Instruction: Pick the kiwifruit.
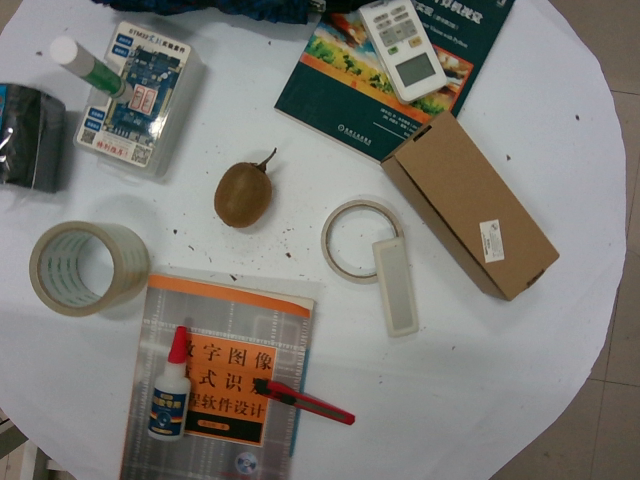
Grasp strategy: vertical